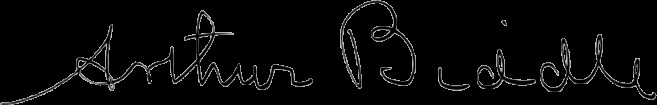
Signature of: arthur biddle